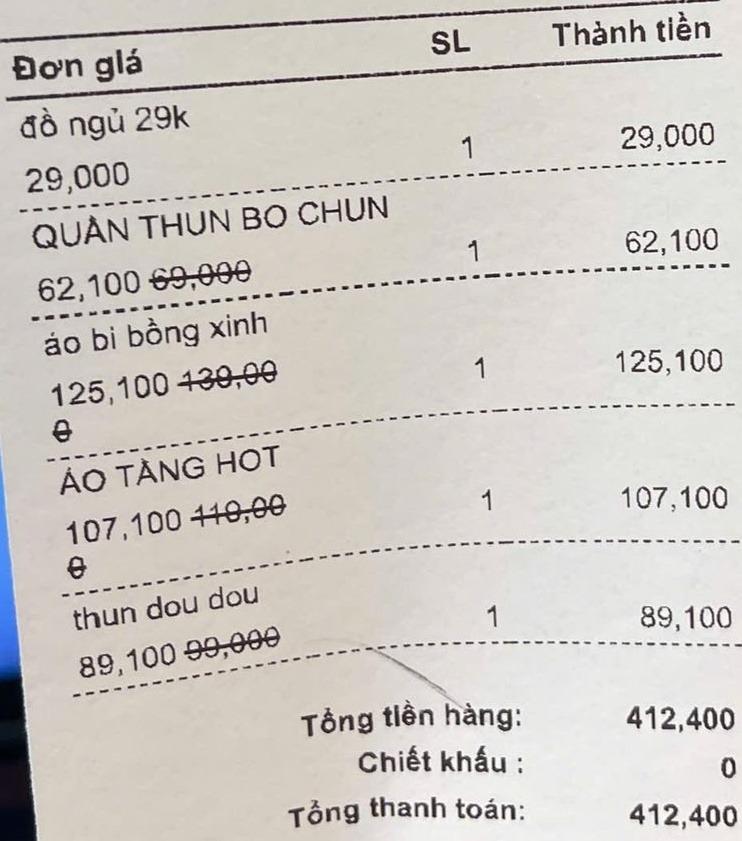
<table>
<tr>
<th>Đơn giá</th>
<th>SL</th>
<th>Thành tiền</th>
</tr>
<tr>
<td>đồ ngủ 29k<br>29,000</td>
<td>1</td>
<td>29,000</td>
</tr>
<tr>
<td>QUẦN THUN BO CHUN<br>62,100 <del>69,000</del></td>
<td>1</td>
<td>62,100</td>
</tr>
<tr>
<td>áo bi bồng xinh<br>125,100 <del>139,000</del></td>
<td>1</td>
<td>125,100</td>
</tr>
<tr>
<td>ÁO TĂNG HOT<br>107,100 <del>119,000</del></td>
<td>1</td>
<td>107,100</td>
</tr>
<tr>
<td>thun dou dou<br>89,100 <del>99,000</del></td>
<td>1</td>
<td>89,100</td>
</tr>
</table>

Tổng tiền hàng: 412,400
Chiết khấu : 0
Tổng thanh toán: 412,400